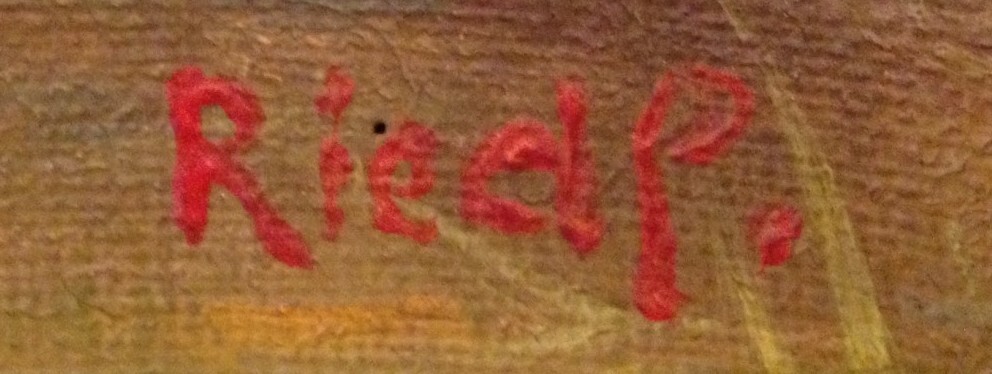
Signature of: jaroslav riedl